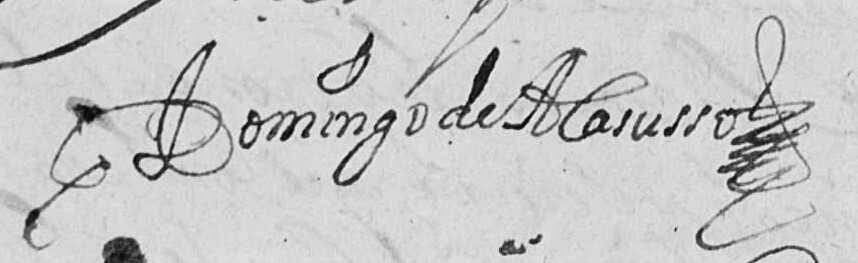
Signature of: domingo de acassuso